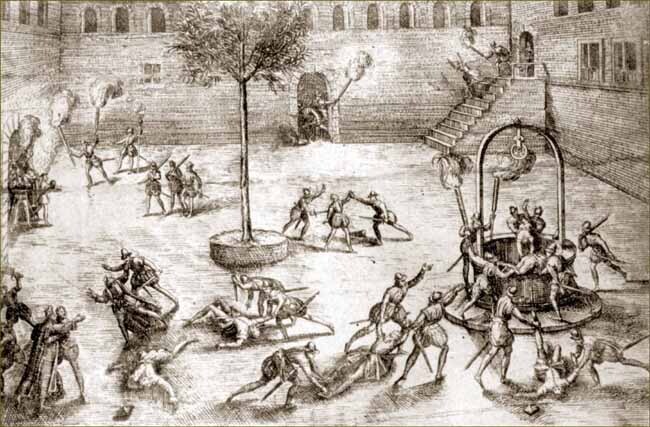
Signature of: bernard d elbène